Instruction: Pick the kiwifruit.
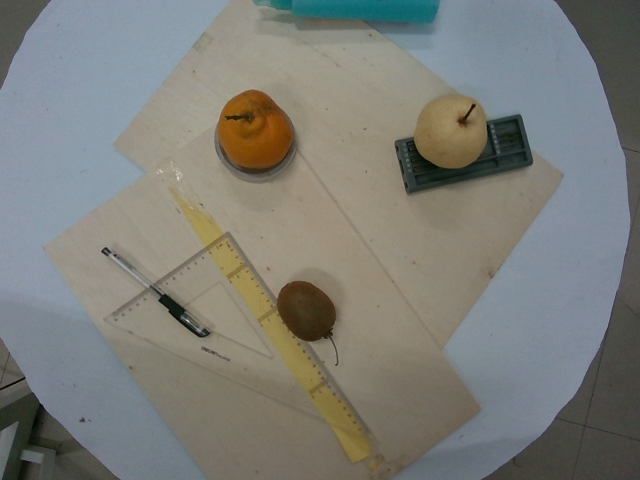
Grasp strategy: vertical